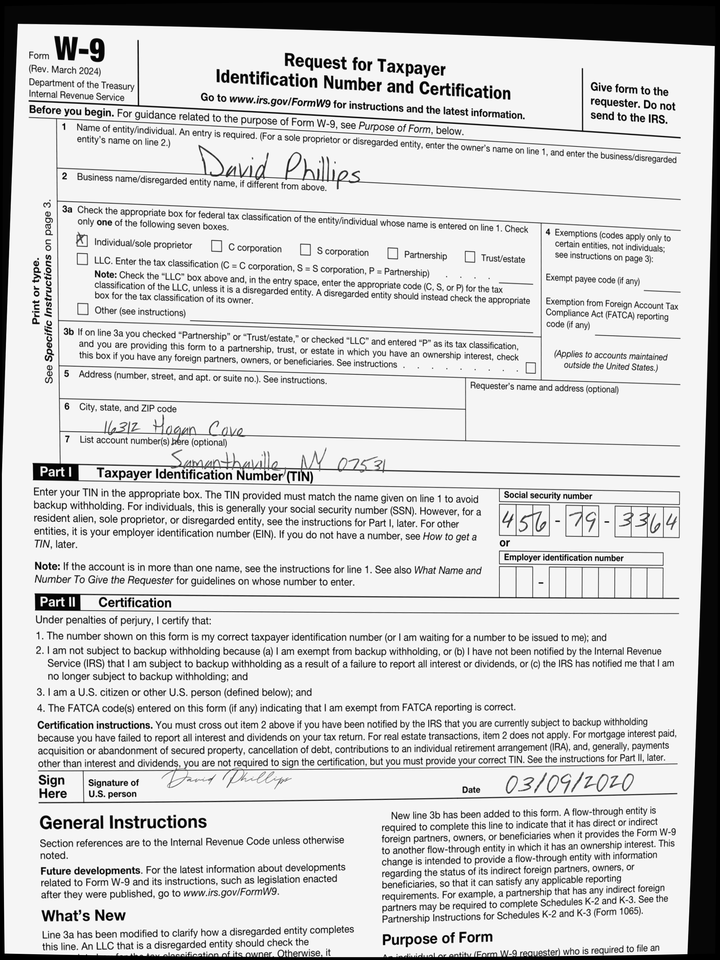
adr1: 16312 Hogan Cove
adr2: Samanthaville, NY 07531
cbx: yes
ssn: 456793364
enm: David Phillips
sdt: 03/09/2020